Question: Describe the condition in detail:
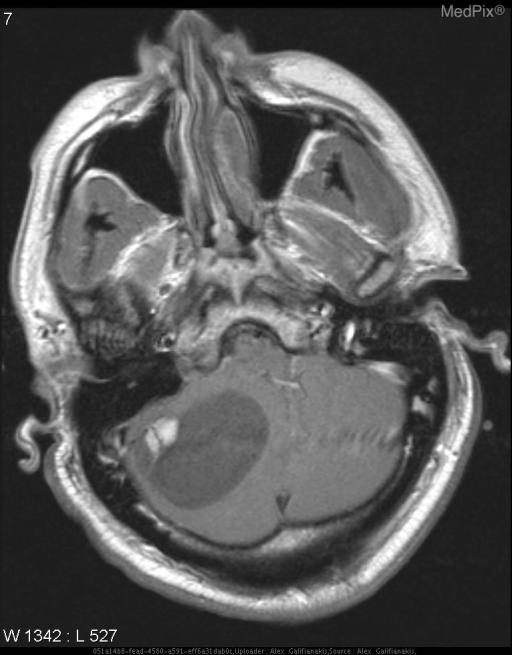
Answer: The disease is discussed as: Cerebellar  hemangioblastomas  are benign neoplasms of vascular origin.    They are not malformations.  They account for less than 3% of all intracranial neoplasms (1).  These tumors are most common  in  young  and middle-aged  adults,  where the incidence in males exceeds that of females (2).  The cerebellar hemisphere is the most common location, although they may be located in  the  spinal  cord,  brain stem,  or cerebral  hemispheres.    Ten percent of hemangioblastomas occur as part of the von Hippel-Lindau disease.

Sixty percent of these tumors are cystic, as in this case.  The enhancing mural nodule is a common finding in hemangioblastoma.  At CT,  the  cystic  portion of the tumor appears low density and does not enhance, while the  mural  nodule  enhances  homogeneously  and intensely.  The  MR  findings,  as  seen  in this case, include a predominantly cystic tumor with long  T1  and  long  T2  relaxation times,  and  intense enhancement of the peripheral nodule following gadolinium administration.  If the vascular nodule has bled  or  is proteinaceous,  it  may  be  hyperintense  on  short TR precontrast sequences.  More than one  enhancing  tumor  nodule  may  be  seen. Forty  percent  of hemangioblastomas are solid and display variable degrees of contrast enhancement.

Lateral  projections of a left vertebral artery subtraction angiogram (arterial and venous phases) in another patient with hemangioblastoma are shown in Films .6 and .7.  The angiographic findings are characteristic for a hemangioblastoma.  Notice the focal  enhancing nodule  fed  predominantly  by  the  superior cerebellar artery and seen densely enhancing in the arterial phase.   Because of  significant  artifact  in  the  posterior  fossa on CT, a small peripheral nodule may be missed and angiography is felt to be more sensitive  than  contrast  CT scan for detecting nodules.  MRI with Gd-DTPA may replace angiography for  evaluation  of  patients  with suspected hemangioblastoma.

von  Hippel-Lindau  disease  is  an autosomal dominant disorder with incomplete and variable penetrance (3).  The incidence is equal in males and females.  Multiple lesions have been reported in  this syndrome,  but  the  most important lesions which cause significant morbidity include retinal angiomatosis, cerebellar or  spinal  cord hemangioblastoma, renal cell carcinoma, and pheochromocytoma.  Over  50% of patients with this syndrome have hemangioblastomas of the retina, which may present with acute or  chronic  retinal  detachment.  Ophthalmoscopic examination reveals these lesions, and radiographic evaluation plays a small role.

Thirty-six  to sixty percent of patients with von Hippel-Lindau disease have cerebellar hemangioblastoma.  Signs and symptoms due  to  this tumor  are  the  most common cause for patients to present with the syndrome.

Although  the reported occurrence of spinal cord hemangioblastoma is 5%, autopsy data  and  MRI  suggest  the  incidence  may  be higher (4,5).    Signs and symptoms of a cerebellar hemangioblastoma may be dramatic, and neurologic deficit from a spinal  cord  lesion may  be overlooked.  Typical MR findings in a spinal cord hemangioblastoma include syringomyelia,  enhancing  nodule,  and  enlarged feeding and draining vessels.

Twenty-five  to  thirty-eight  percent  of  patients  with  von Hippel-Lindau disease will develop renal cell carcinoma, which may be multiple  and bilateral.   Pheochromocytoma is found in 10% of patients with this disease.

Other  lesions  in  von  Hippel-Lindau  disease include angiomas of the liver and kidney and cysts of  the  pancreas,  liver,  kidney  and epididymis.

Routine  screening  of  family  members  of  a patient with von Hippel-Lindau disease has been  recommended.    MRI  with  Gd-DTPA  is  the procedure of choice to screen for CNS involvement.

In  the  adult, the  differential diagnosis for a cystic mass in the posterior fossa includes a simple arachnoid cyst or  a  cerebellar astrocytoma.    A  simple  arachnoid  cyst  is extra- axial and will not demonstrate an enhancing  nodule,  although  such  a  nodule  may  be  seen  in  a cerebellar  astrocytoma.  Since 40% of cerebellar hemangioblastomas may be solid, this lesion should be included in the differential of a solid or partially solid mass  in  the  posterior  fossa  in  the adult.  These lesions   are   uncommon   in   children, and medulloblastoma, ependymoma, or astrocytoma are more likely than a cerebellar hemangioblastoma when a posterior fossa mass is seen in a child.